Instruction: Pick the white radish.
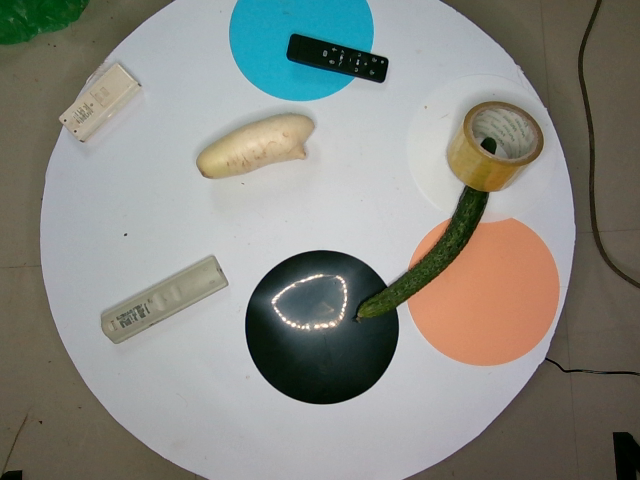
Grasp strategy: vertical